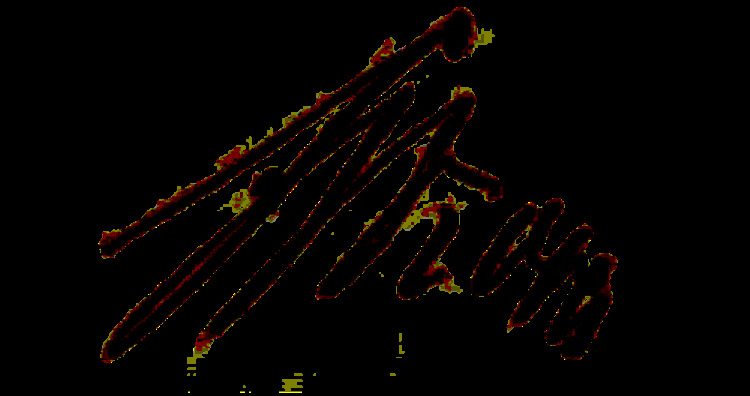
Signature of: friedrich koch